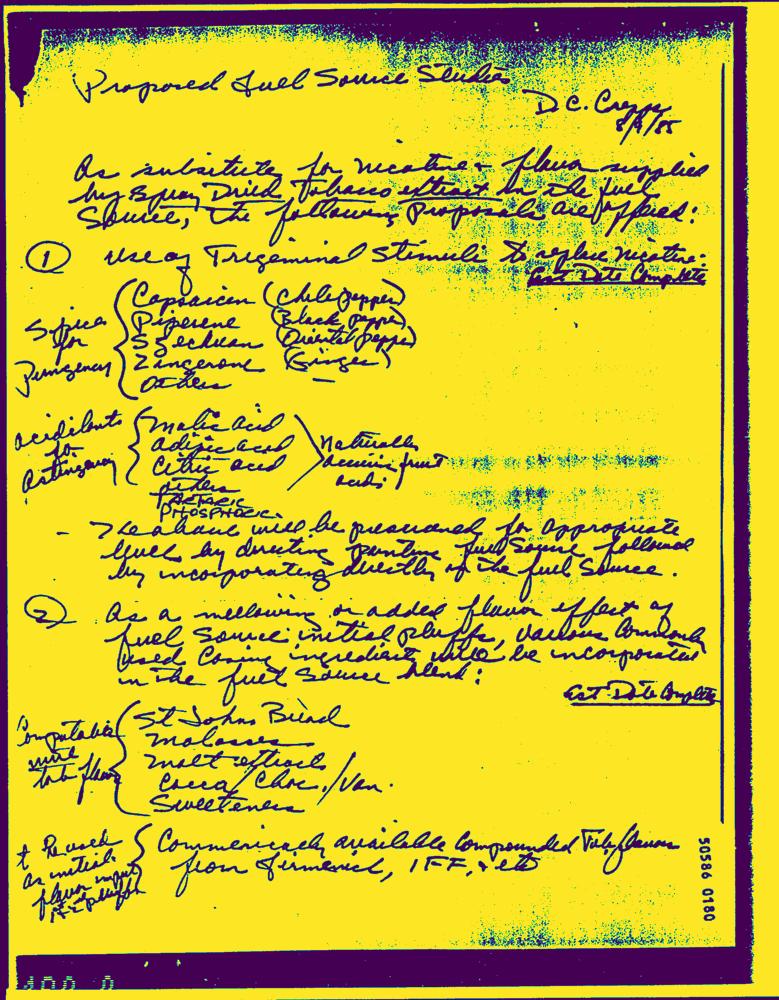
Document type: Hand-Written